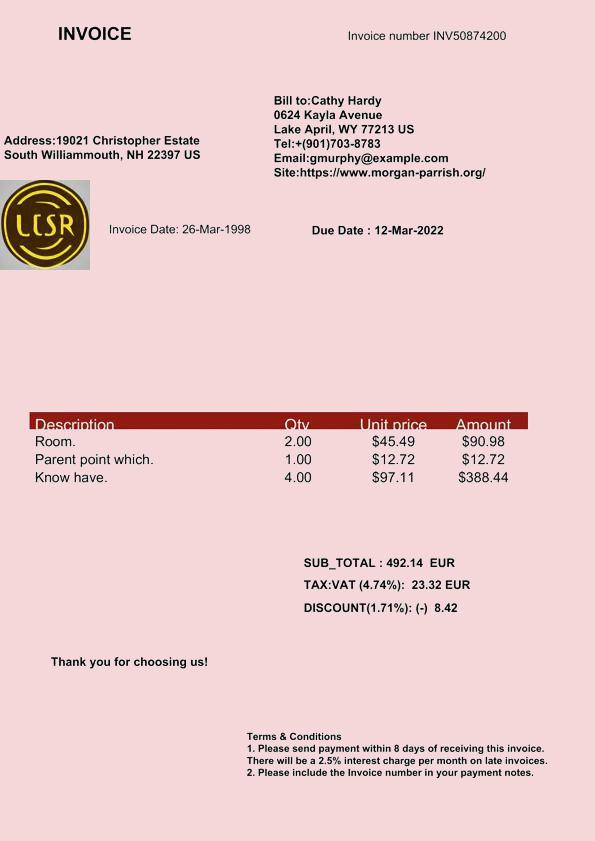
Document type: Invoice